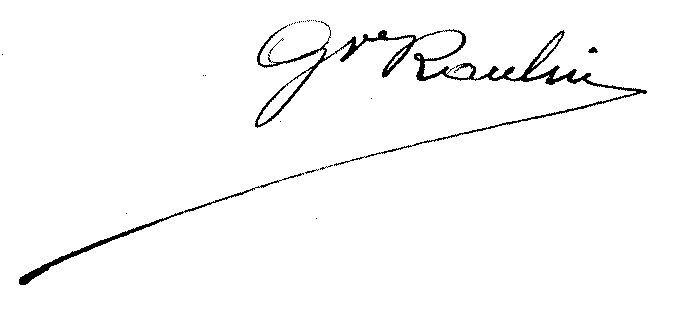
Signature of: gustave raulin